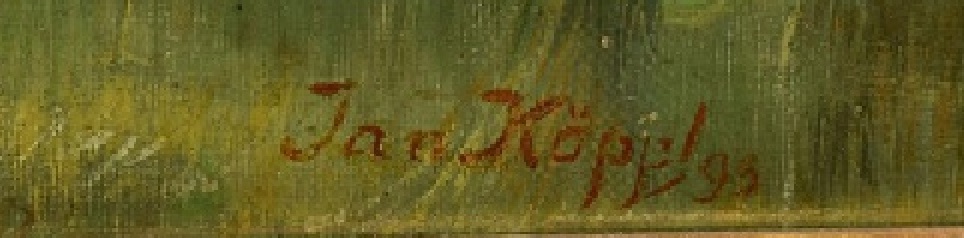
Signature of: jan köppl